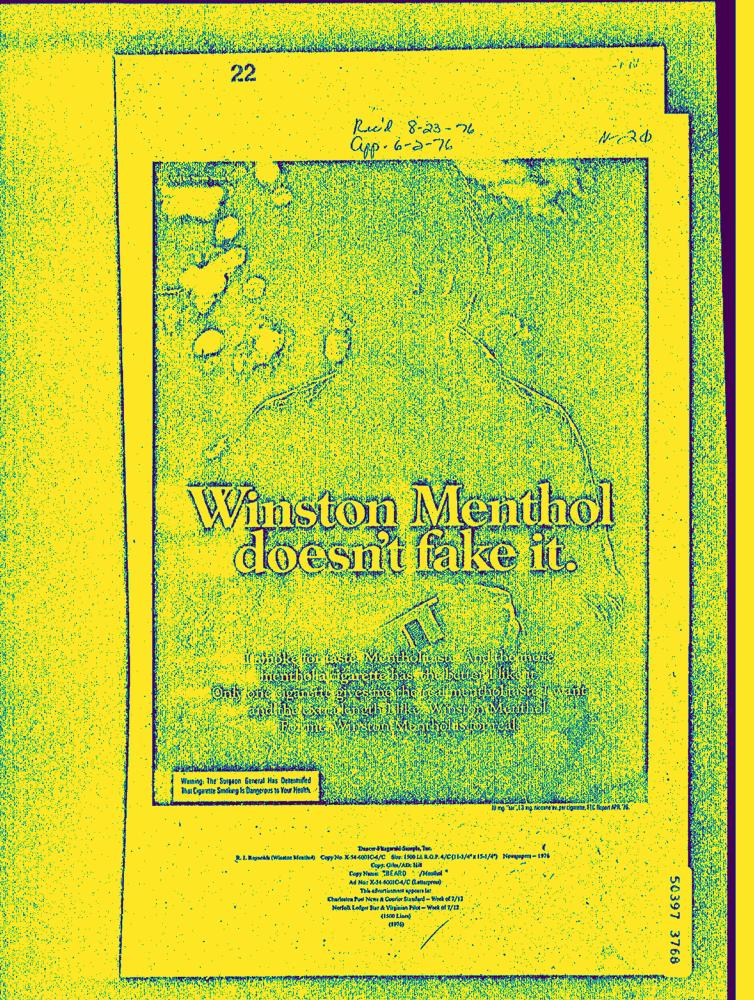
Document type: AD